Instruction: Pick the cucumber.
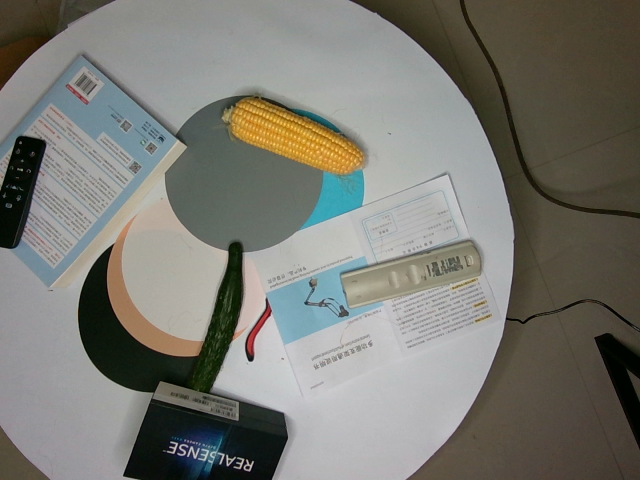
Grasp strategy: vertical